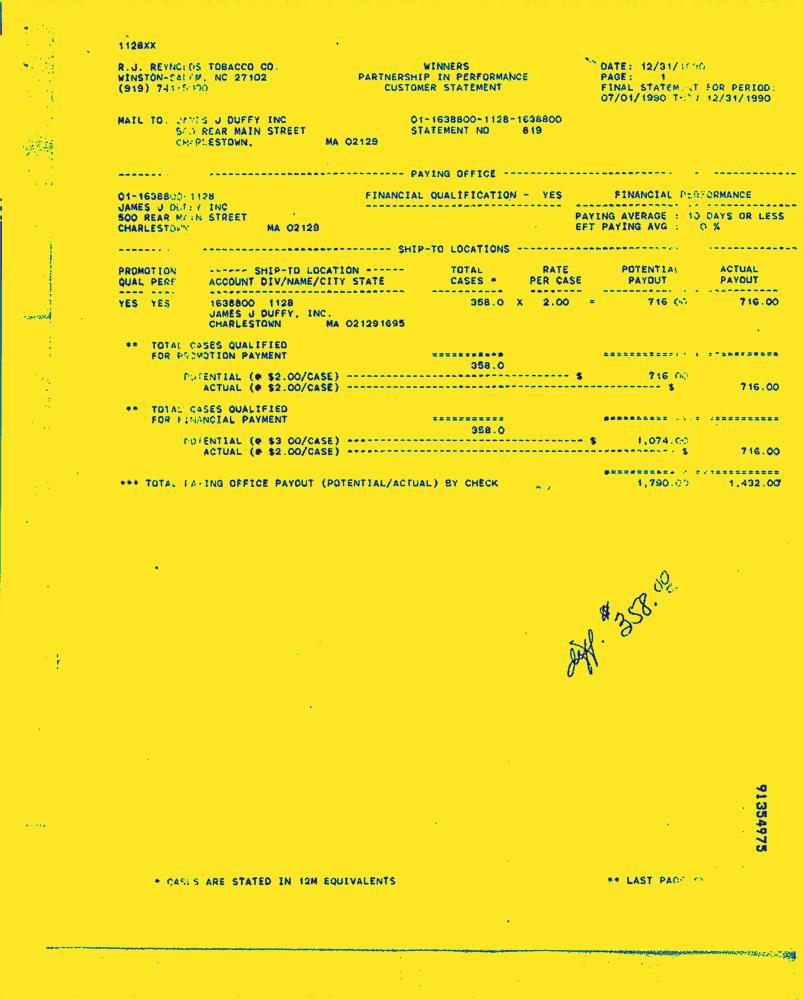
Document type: Invoice-Doc